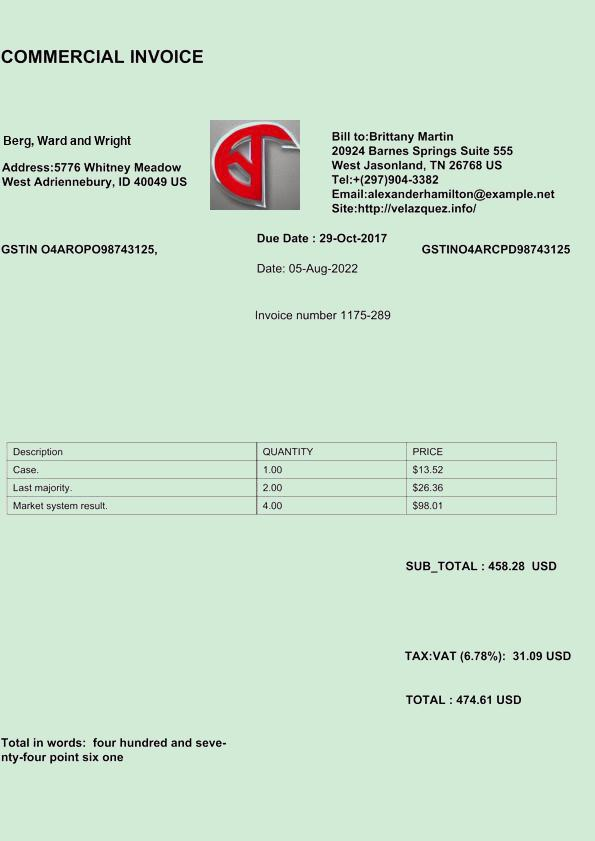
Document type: Invoice